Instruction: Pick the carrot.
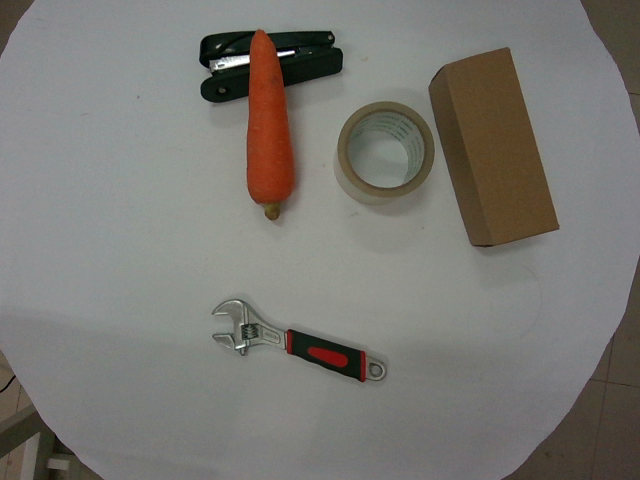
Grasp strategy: vertical